Question: Describe the condition in detail:
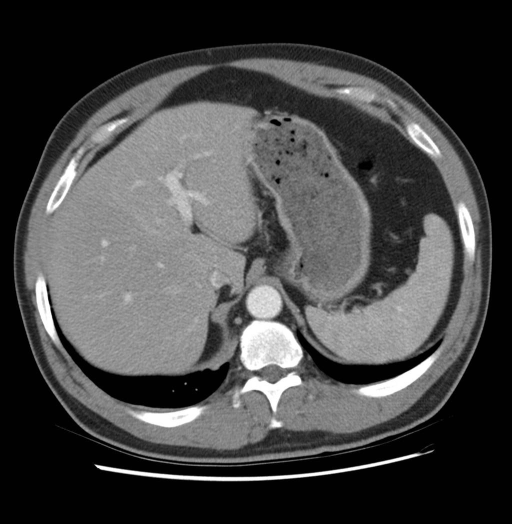
Answer: The disease is discussed as: Pulmonary sequestrations are masses of pulmonary parenchyma which do not communicate with the central airways through a normal bronchial connection, if at all.  In addition, their blood supply is from the systemic circulation.  Demonstrating the feeding systemic arterial vessels is the key point in differentiating sequestrations from bronchogenic cysts, lobar atelectasis or other abnormalities.

Extralobar sequestrations are congenital in origin and contain their own pleural covering.  Most (over 90%) are left-sided and associated congenital anomalies, such as congenital diaphragmatic hernias and congenital heart disease, are frequent.  The venous return is through the systemic circulation.  These may not only be seen adjacent to the mediastinum, but also in the mediastinum, pericardium, diaphragm, and retroperitoneum.  Rarely is a connection with the bronchial tree present and rarely are they symptomatic.  A majority of these are noticed incidentally.

Intralobar sequestrations are located within the lung and have no separate pleural coverings.  Although their arterial supply is systemic, their venous return is through pulmonary veins.  Compared to the extralobar form, intralobar sequestrations are likely acquired lesions, possibly due to chronic bronchial obstruction or postobstructive pneumonia.  Connection to the bronchial tree may be present.  This variety may produce symptoms as a result of infections.